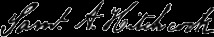
Signature of: samuel austin hitchcock